Question: By what date must an appeal be filed according to the document?
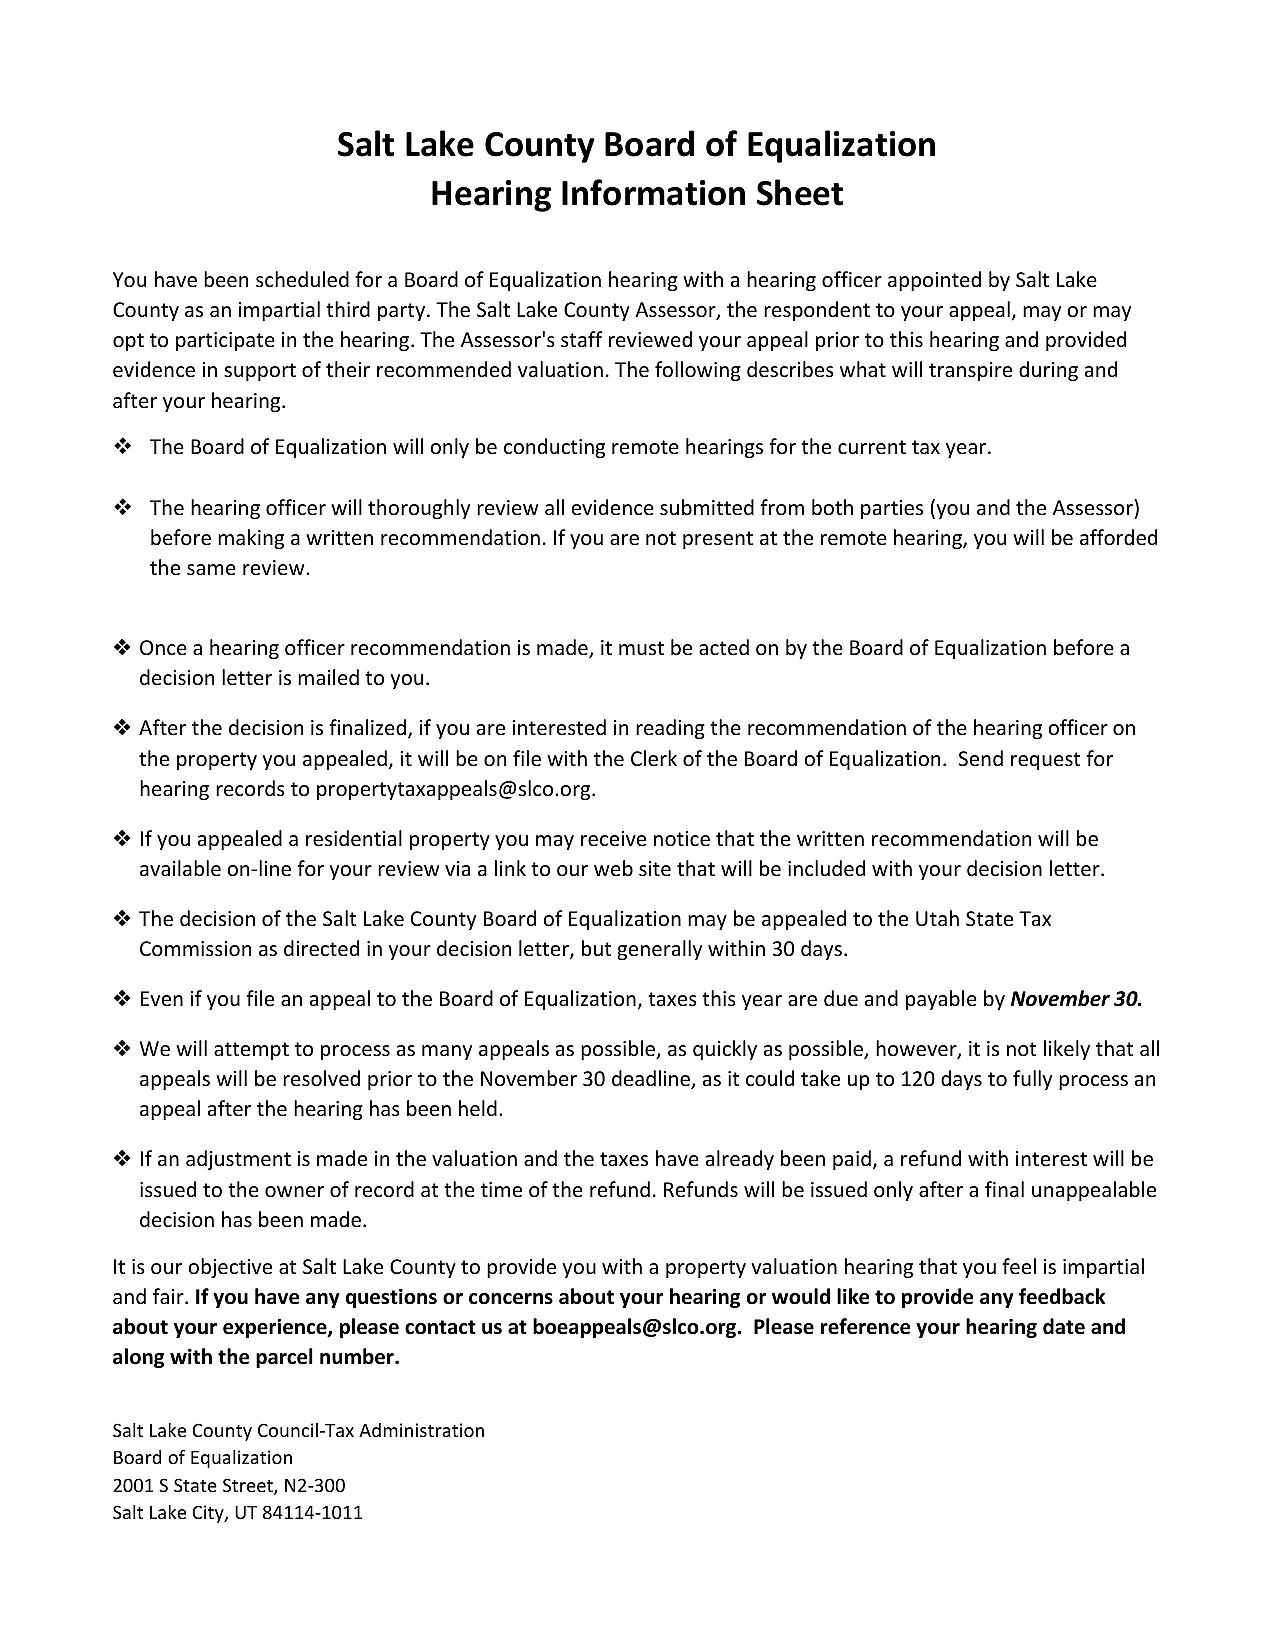
Answer: "within 30 days"